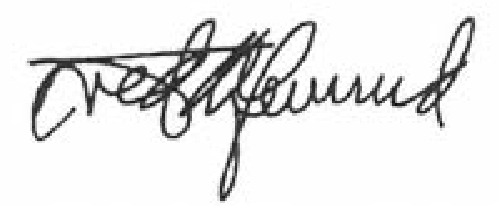
Signature of: fred severud